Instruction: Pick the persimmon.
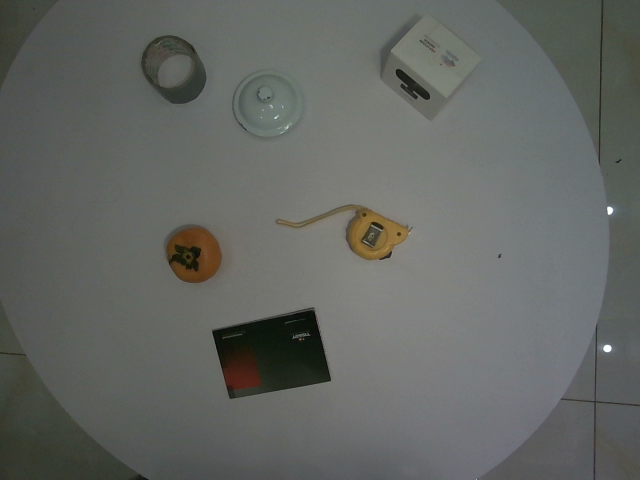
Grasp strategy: vertical